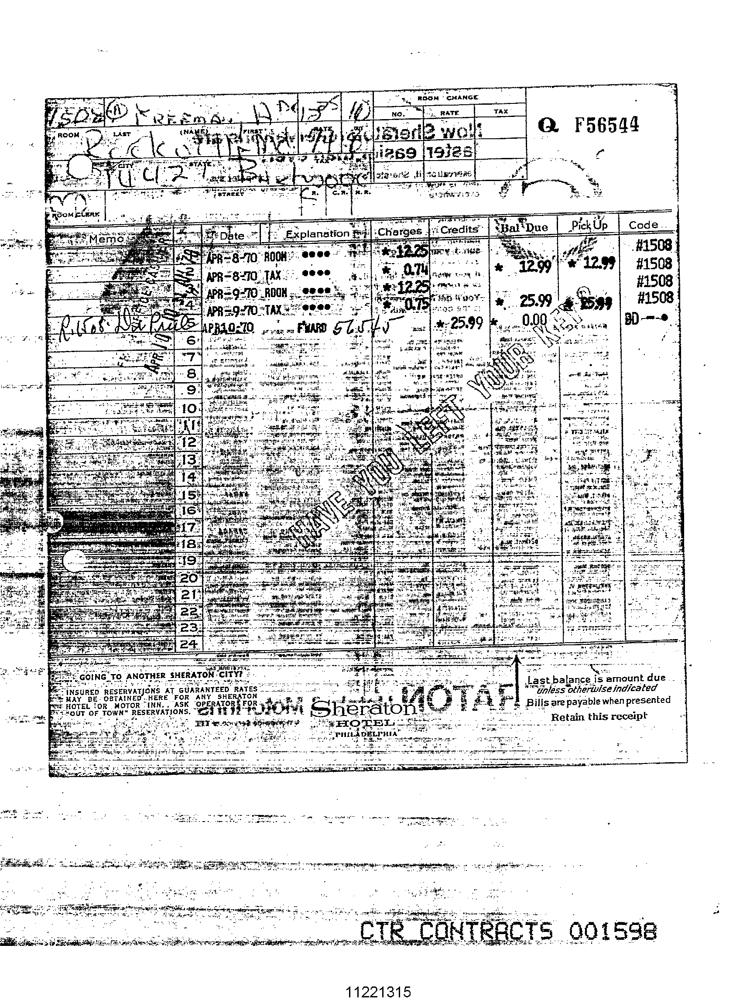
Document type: Invoice